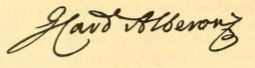
Signature of: giulio alberoni